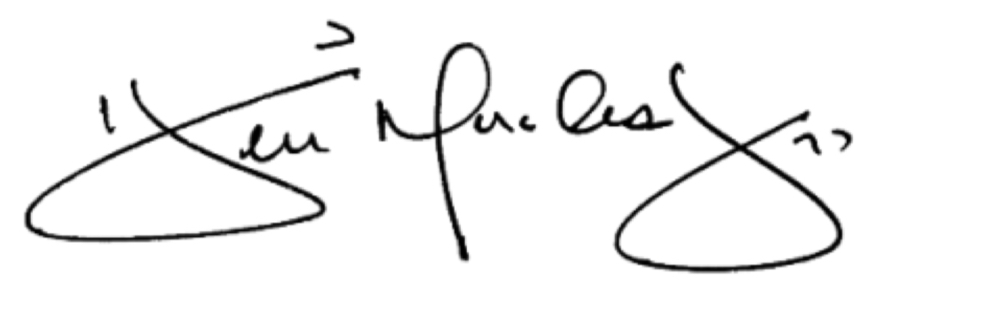
Signature of: eddie morales